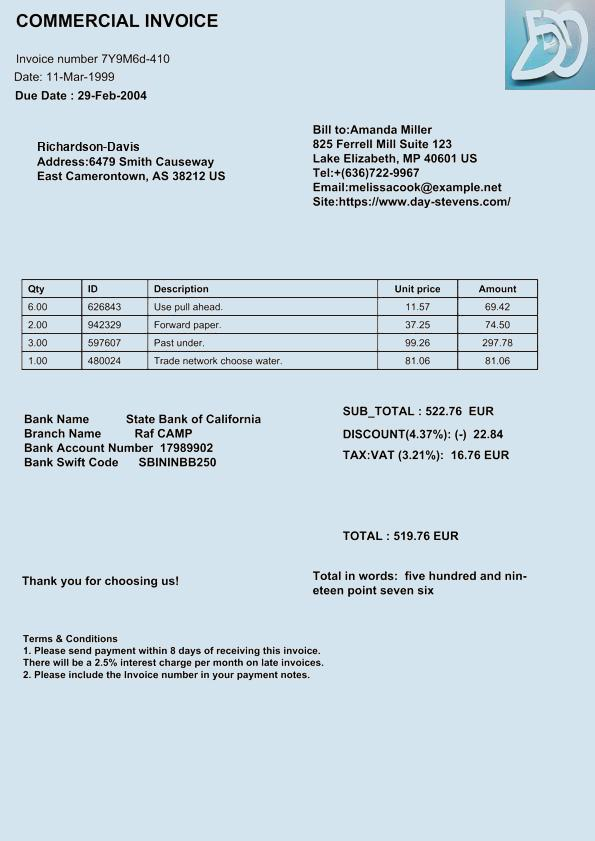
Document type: Invoice